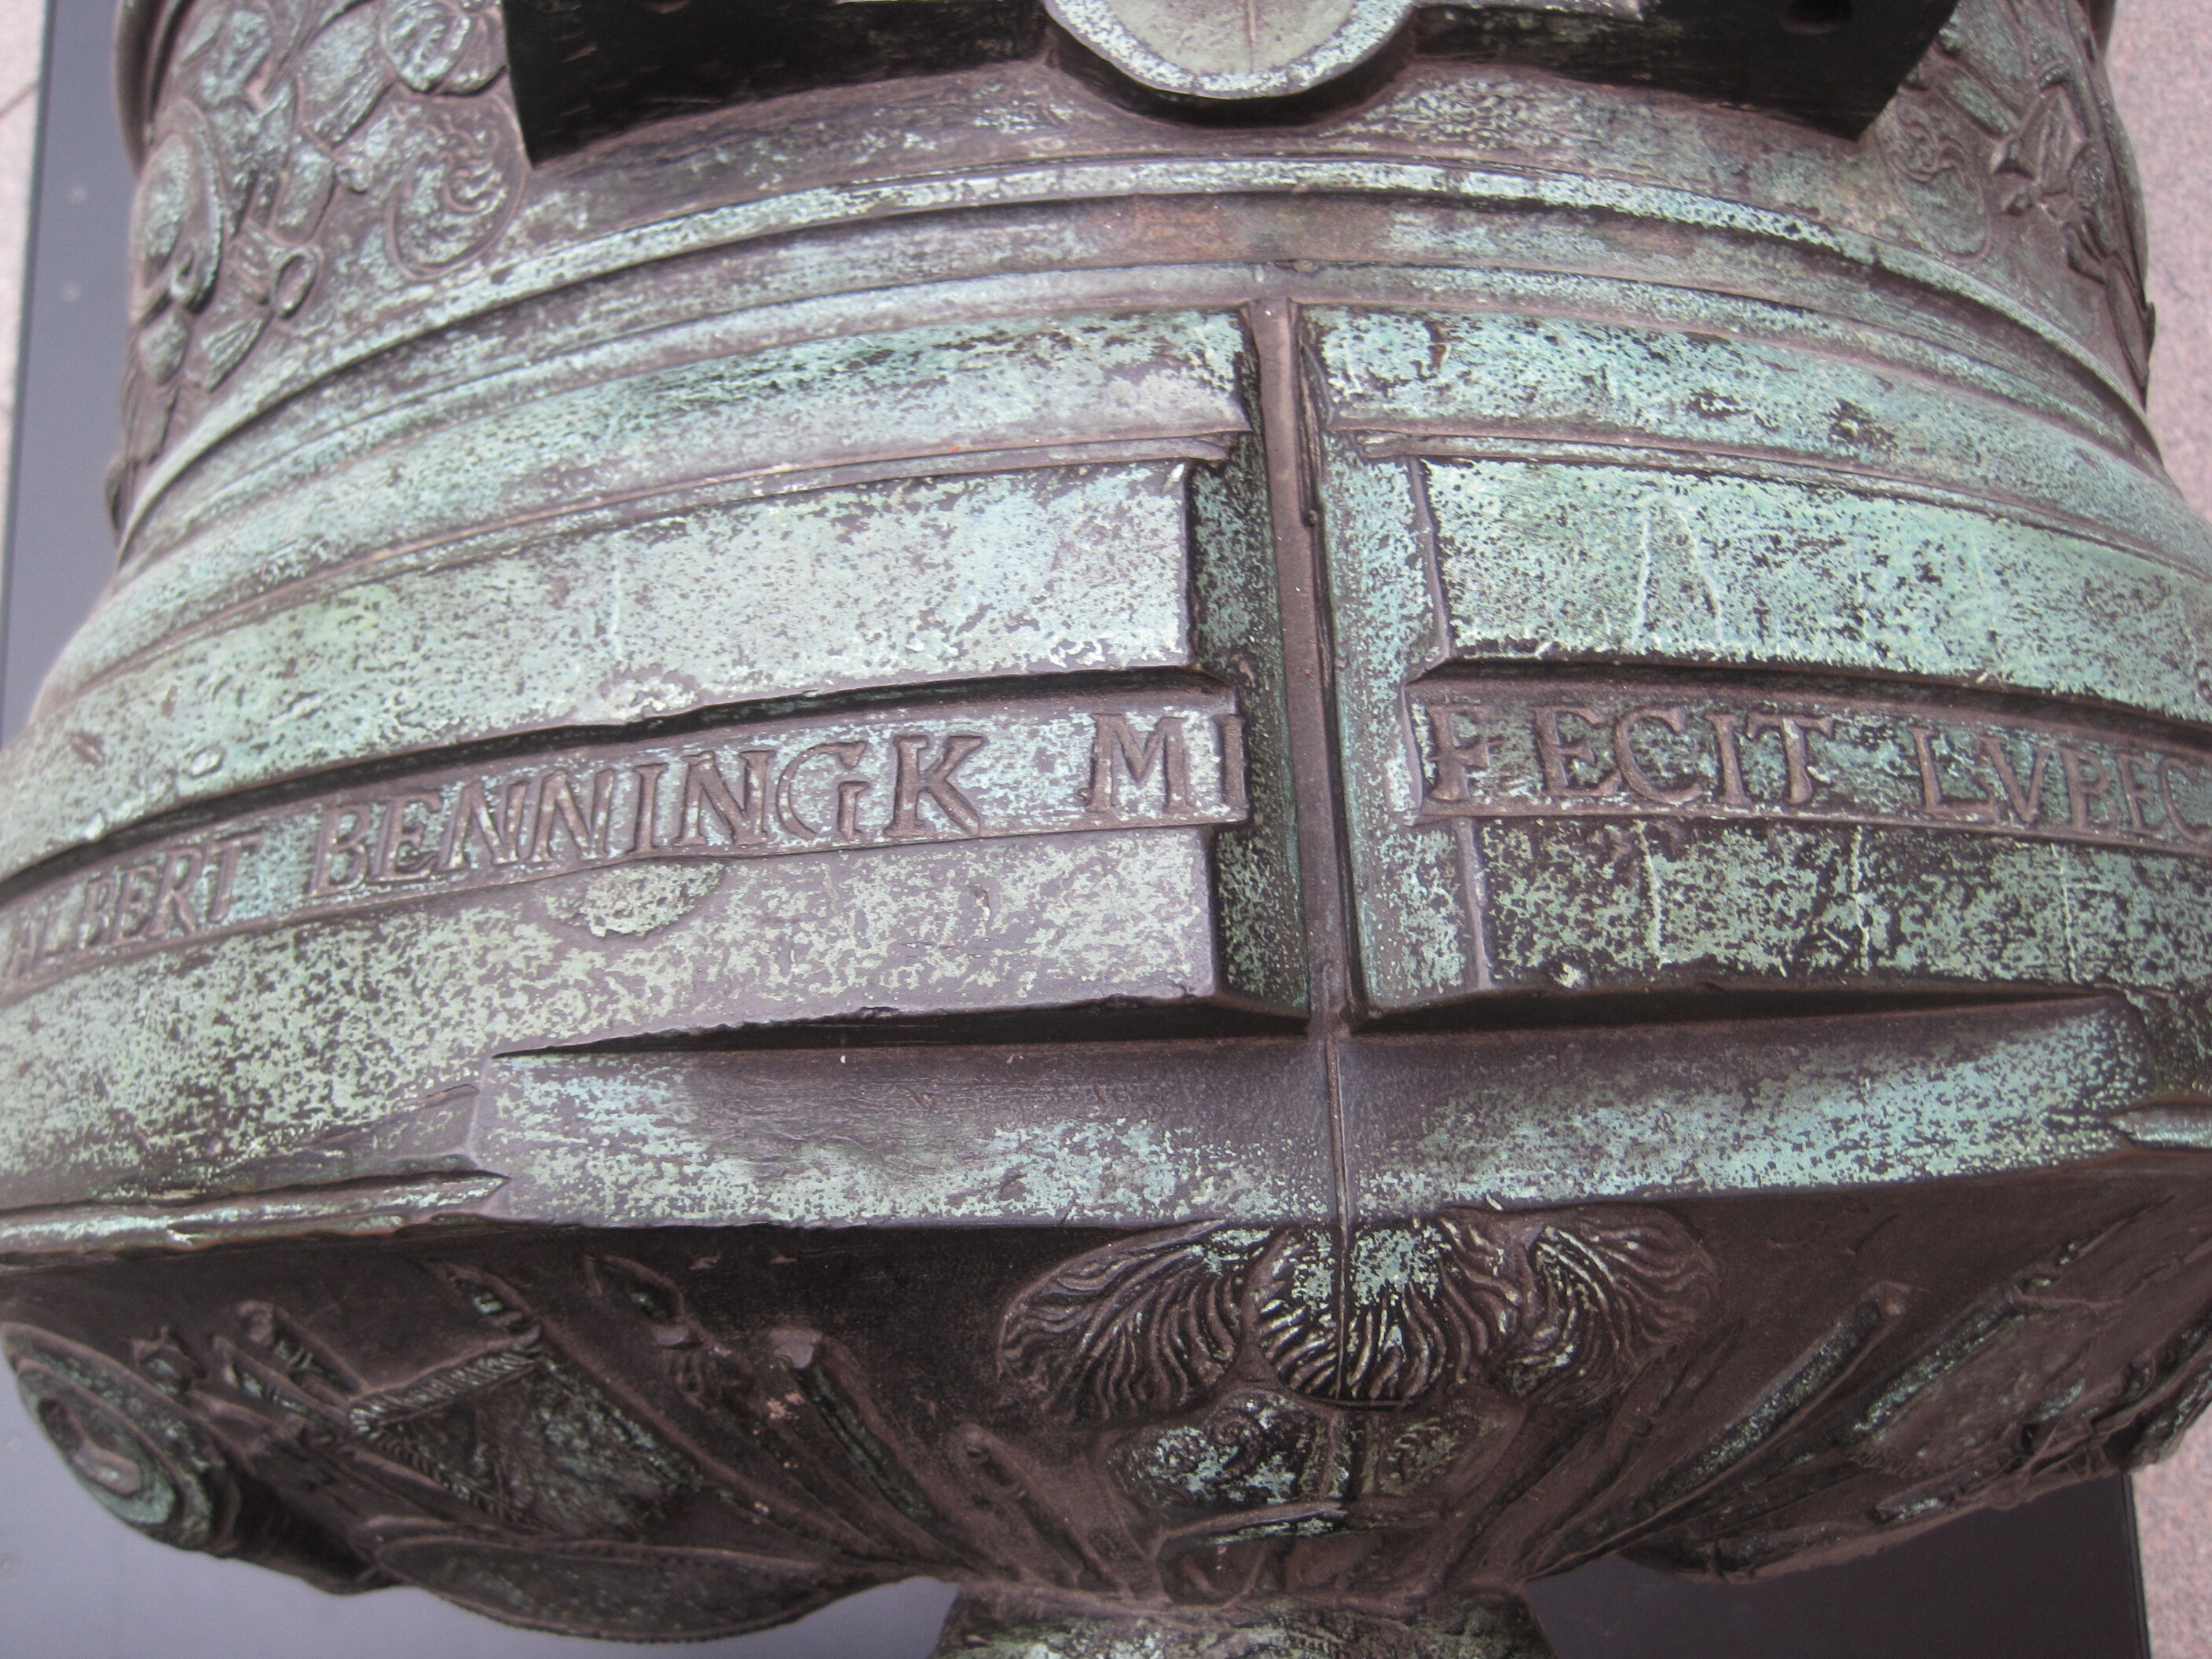
Signature of: albert benningk